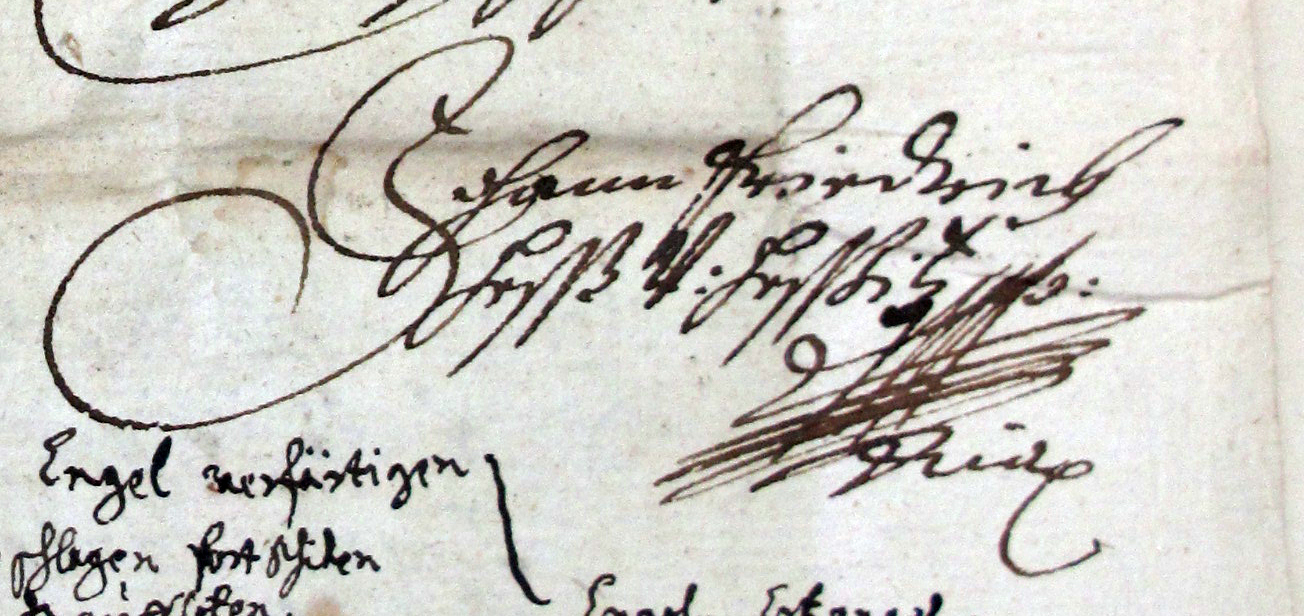
Signature of: jan bedřich hess